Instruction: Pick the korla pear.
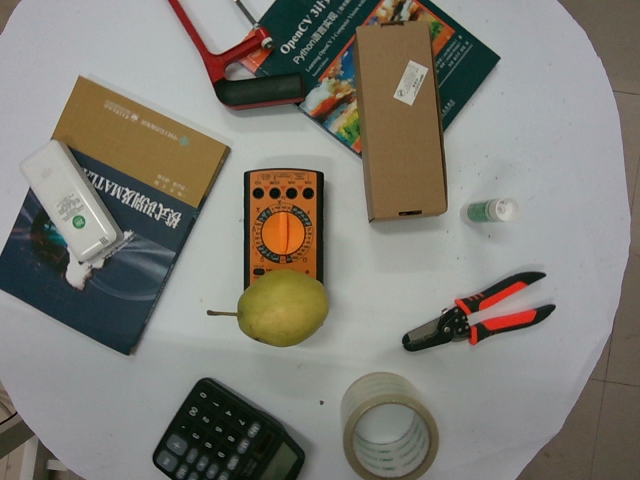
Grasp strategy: vertical